Question: What is the main concern?
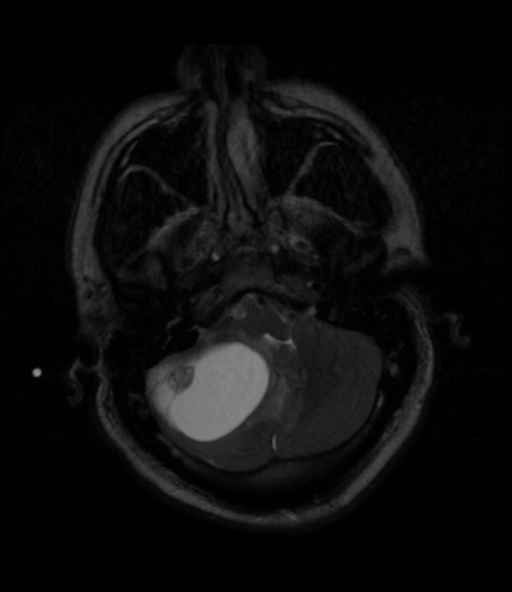
Answer: The findings suggest CT: Large cystic mass in the right cerebellar hemisphere with rounded mural soft tissue nodule.
MR: Cystic right cerebellar hemisphere mass with enhancing mural nodule.. Fluid signal mass in the right cerebellar hemisphere with mural nodule.. The patient might have a history of 33 year old male with increasing headaches and dizziness..